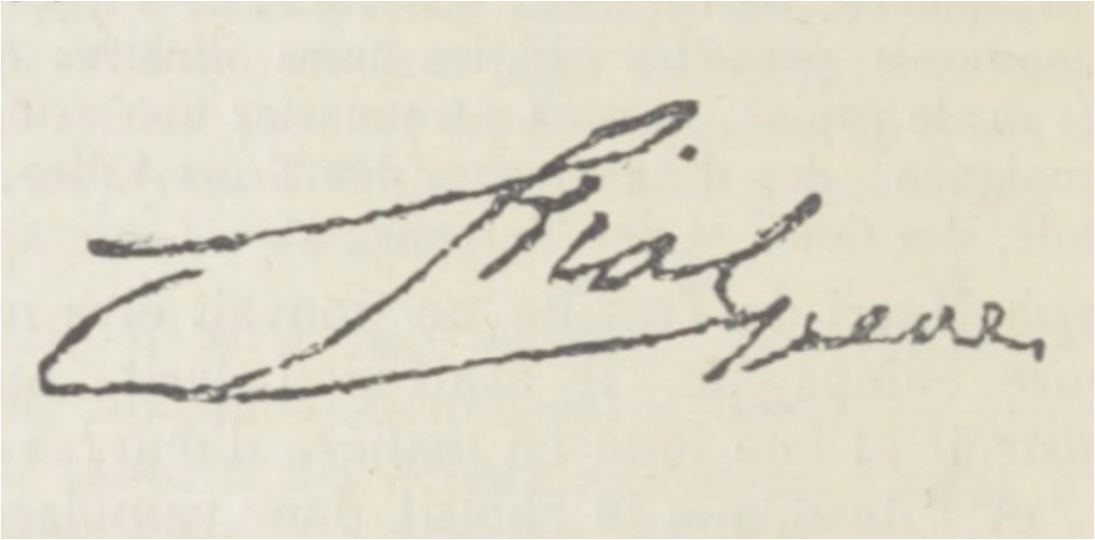
Signature of: antoine trial